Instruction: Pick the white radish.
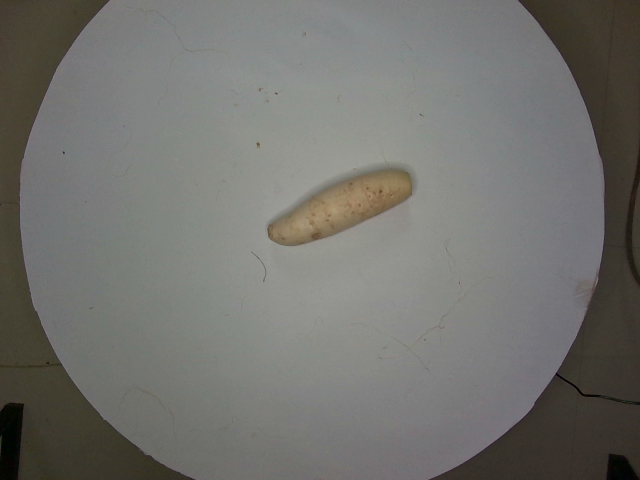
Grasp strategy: vertical